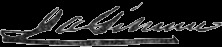
Signature of: joseph a gilmore